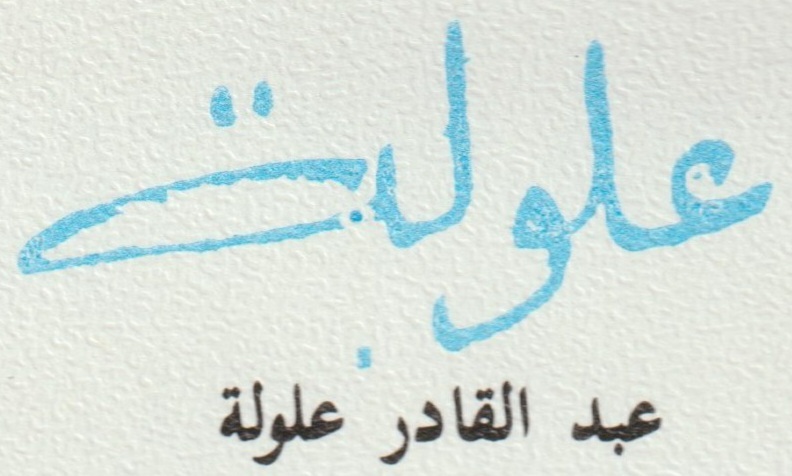
Signature of: abdelkader alloula